Question: What is the potential diagnosis?
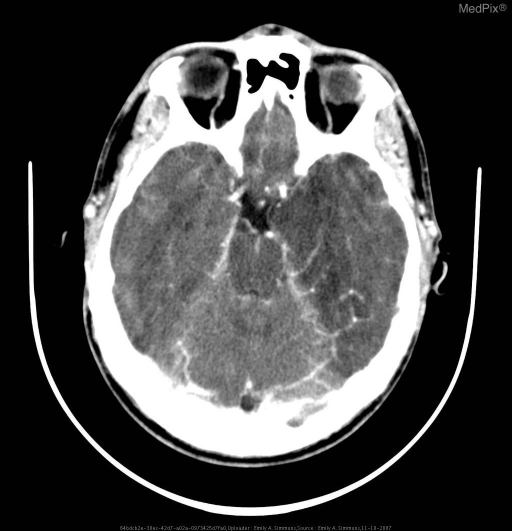
Answer: The possible diagnosis includes HSV encephalitis
VZV encephalitis
HHV-6 encephalitis
EBV encephalitis
vasculitis
syphilis
tuberculous meningitis
WNV.